Question: What type of tax is indicated in the document, personal property or real estate?
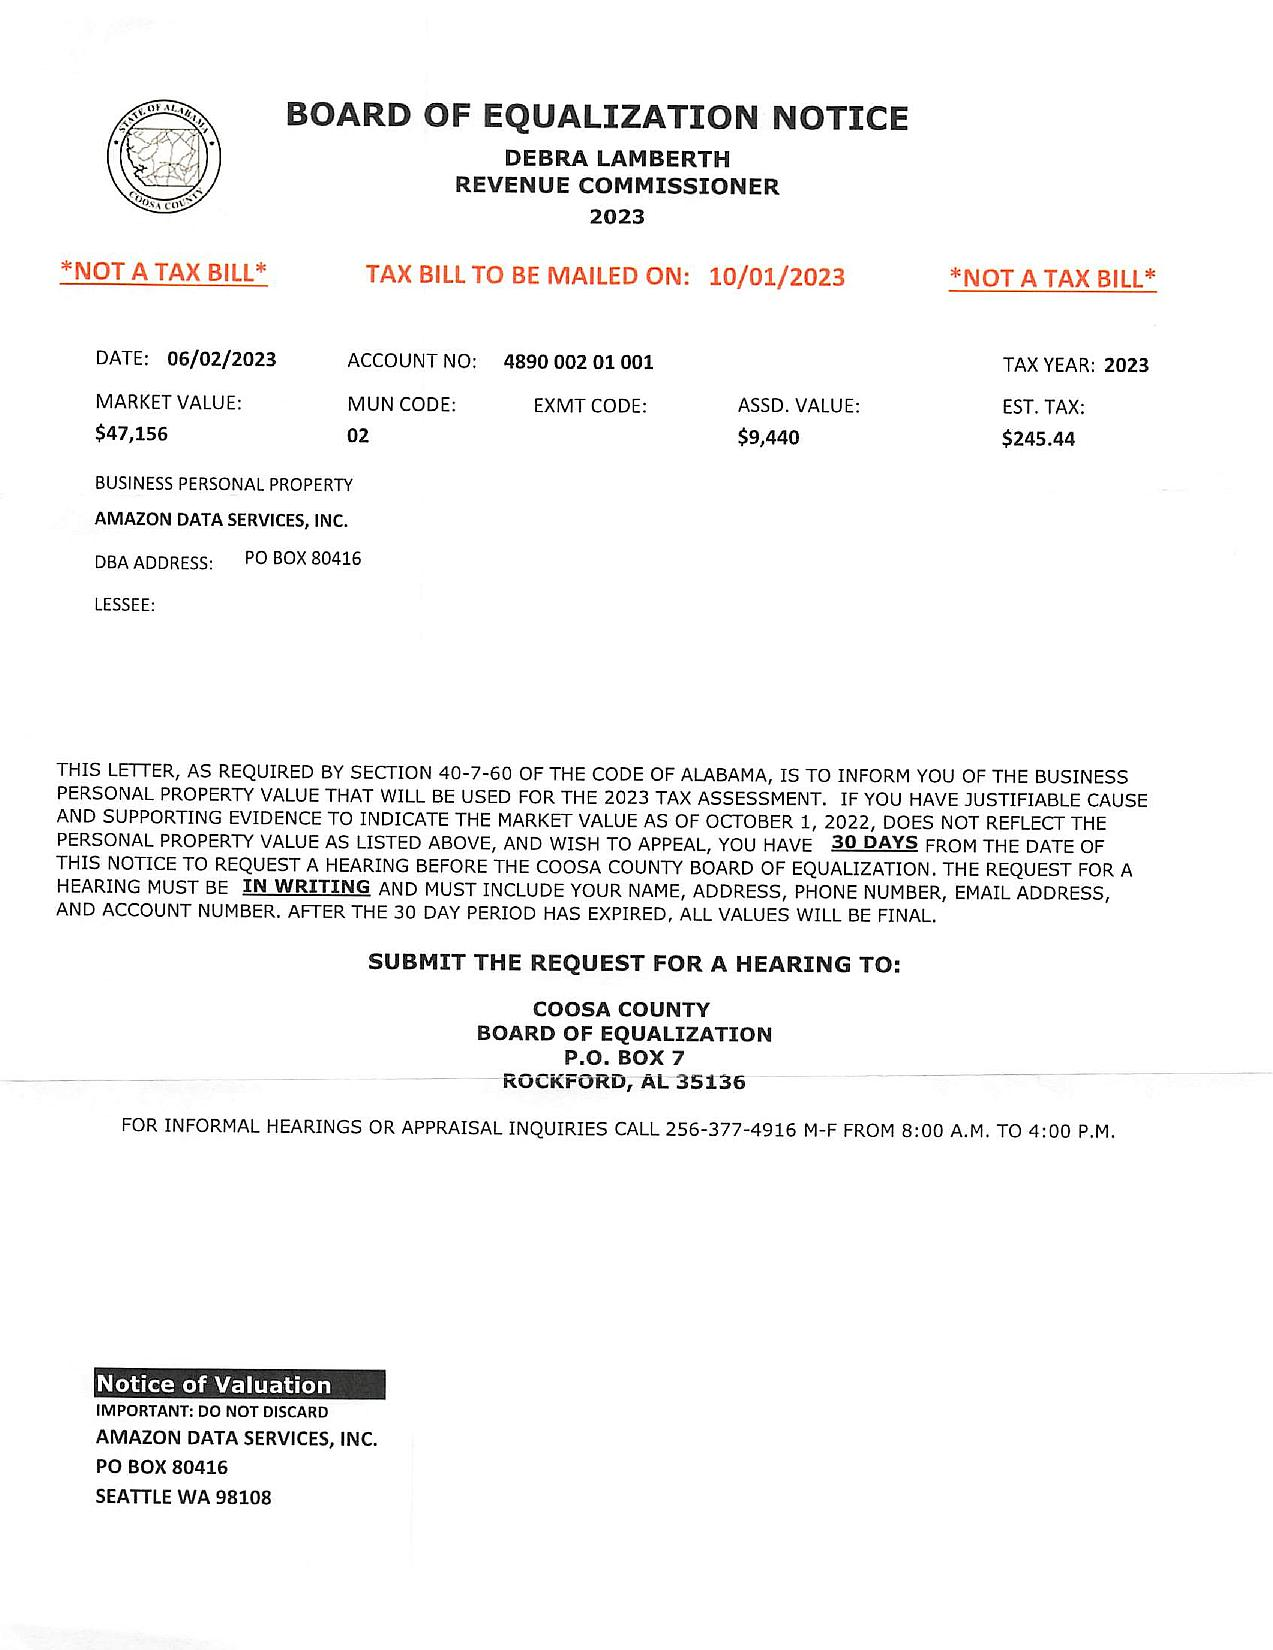
Answer: "Personal Property Tax"